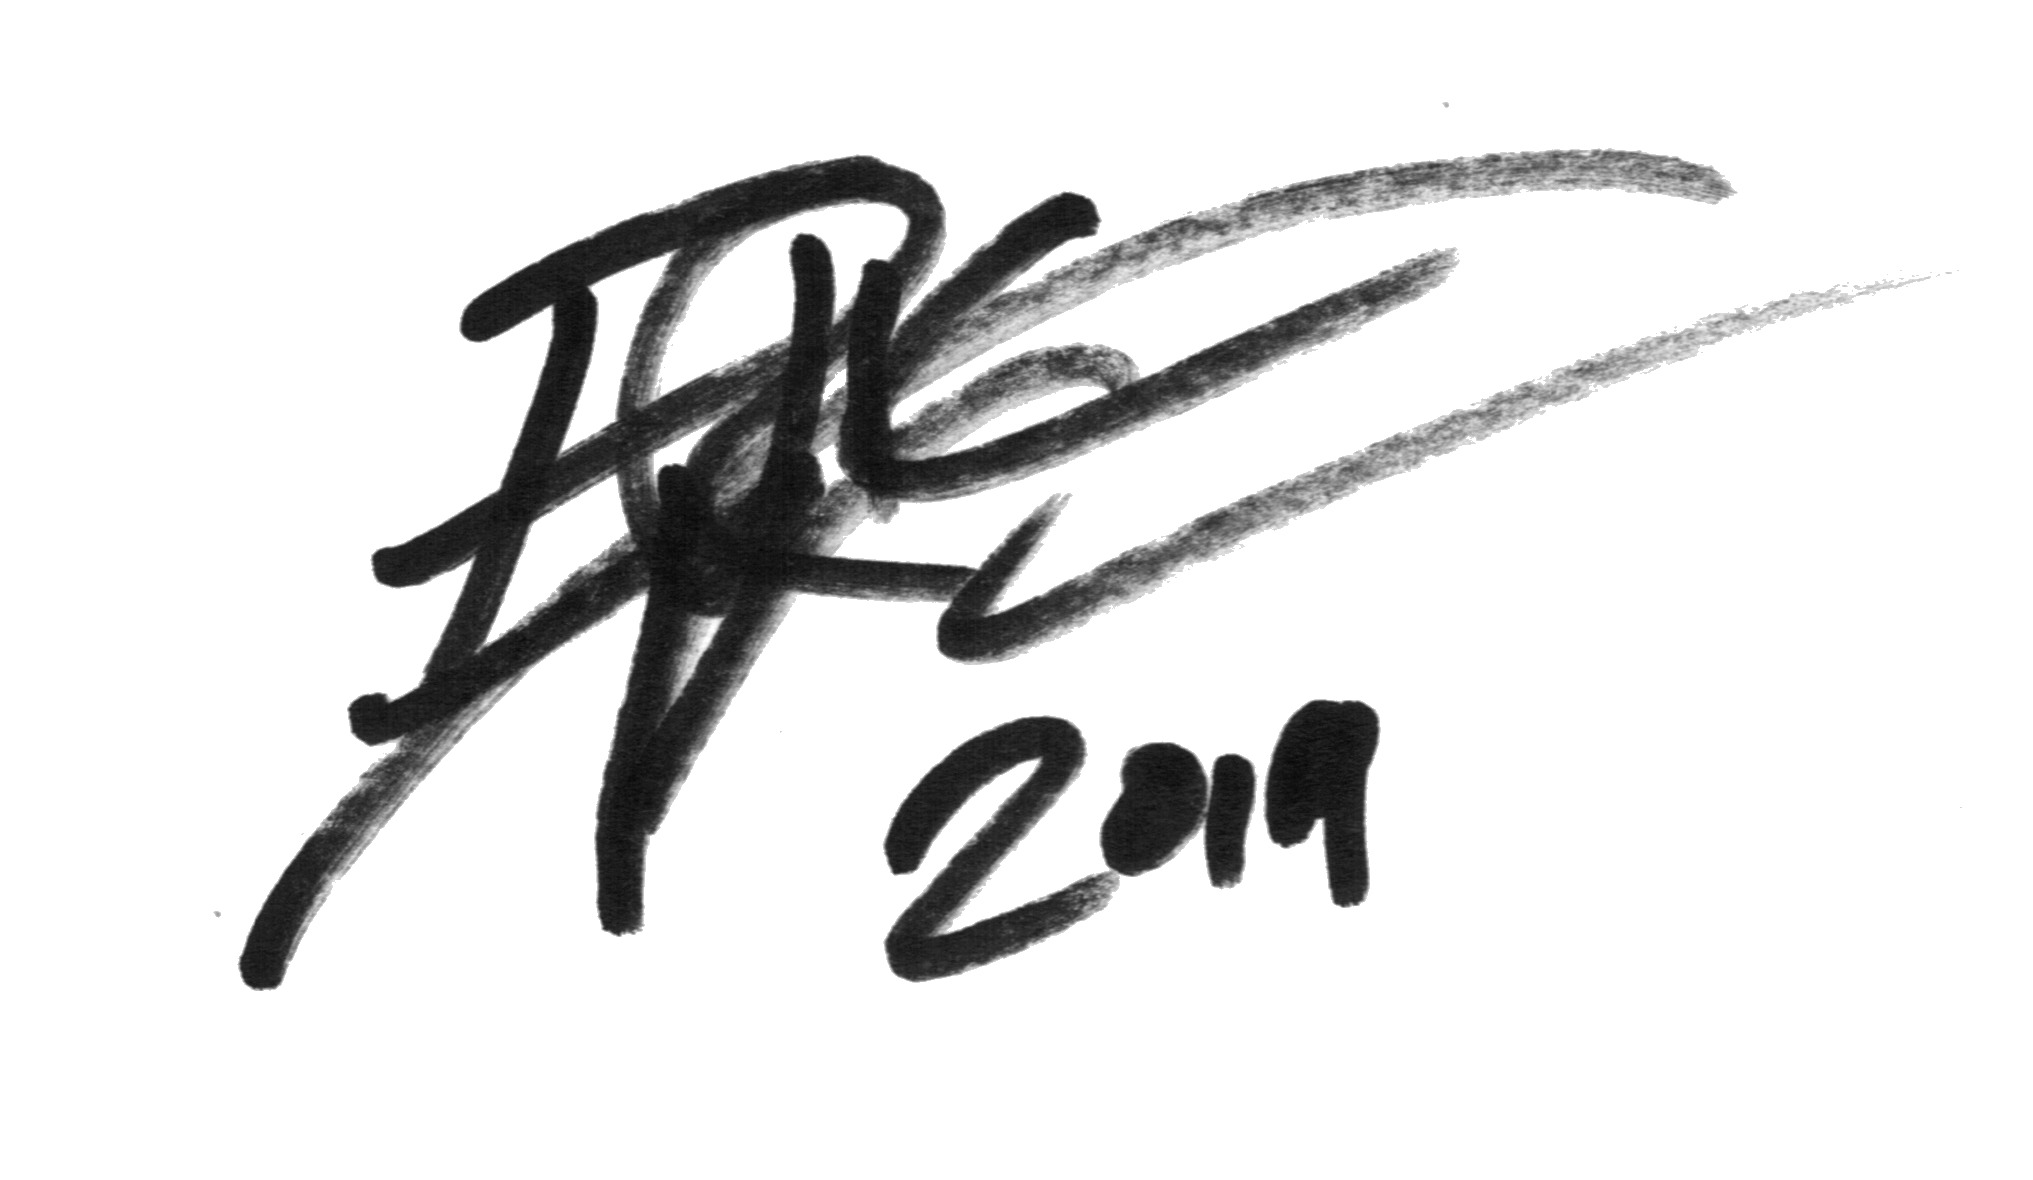
Signature of: eric tessmer